Question: How does the patient history play a role?
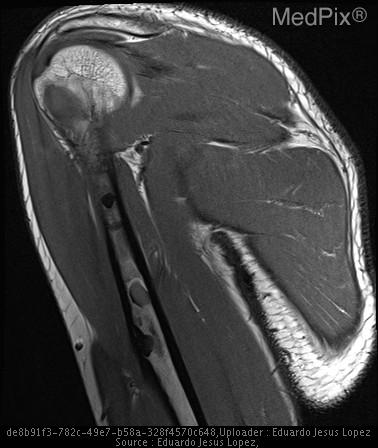
Answer: The patient's history of A 29-year-old man with injury to right shoulder while lifting weights. Clinically diagnosed with rotator cuff biceps tendinitis. is key in understanding the case.